Question: How does the patient history play a role?
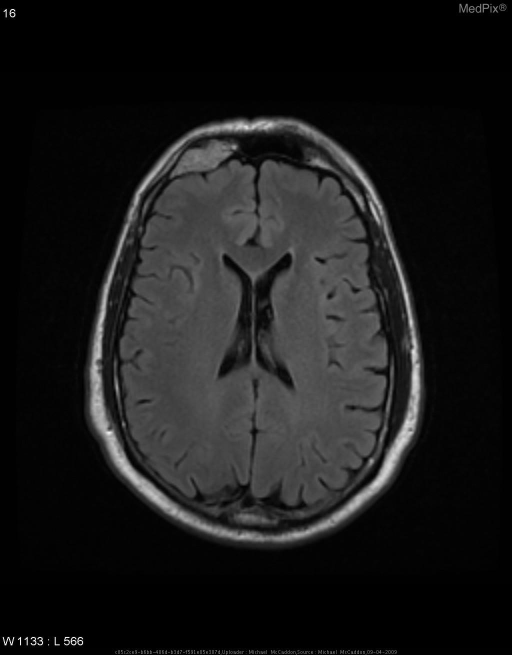
Answer: The patient's history of 53 y/o man with history of basal cell carcinoma presents with painful lump on right forehead.  Pt had similar lesion 9 years ago that was operated on by plastic surgery, no records available.  Lesion has been very slow growing over past year, becoming more painful on deep palpation recently. is key in understanding the case.